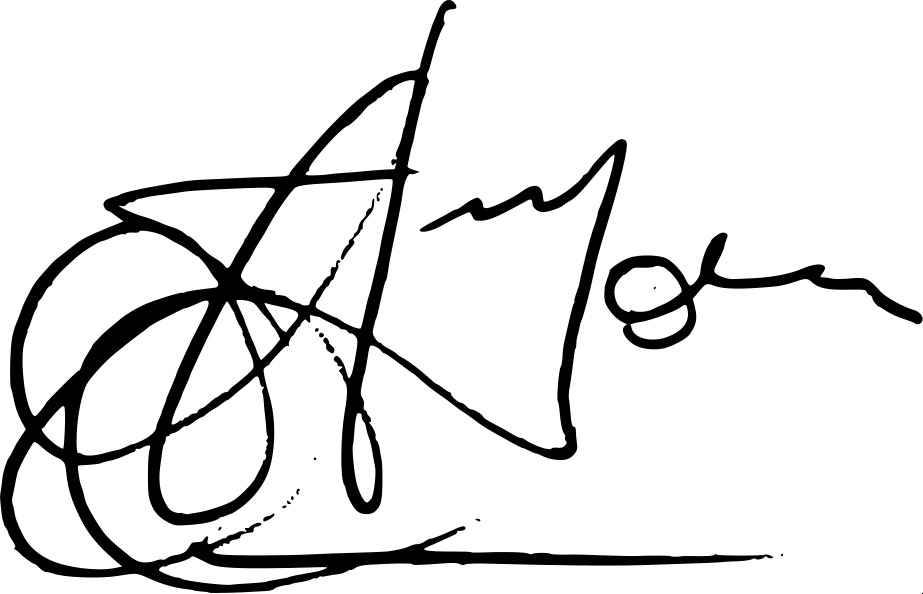
Signature of: eddie fenech adami